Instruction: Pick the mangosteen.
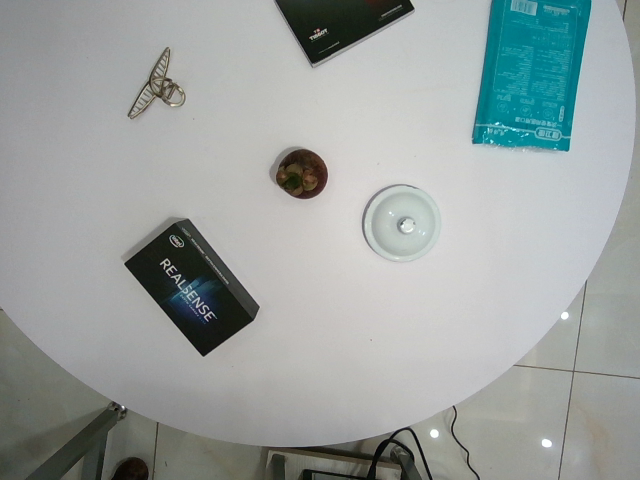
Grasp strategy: vertical